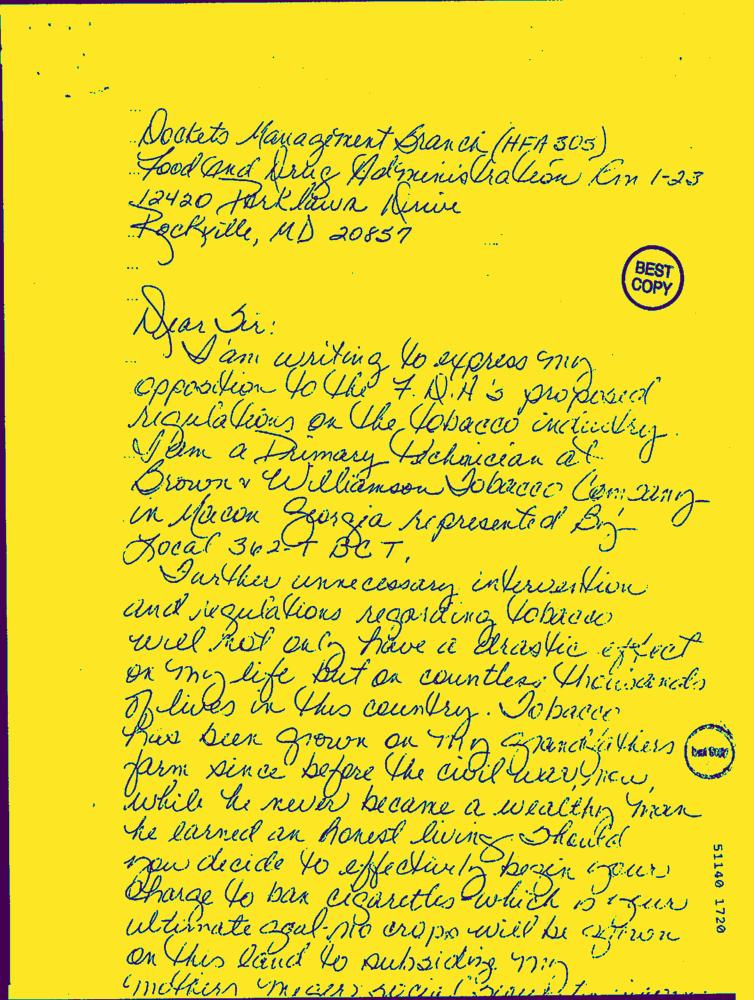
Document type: Hand-Written